Question: Which state is mentioned in the document?
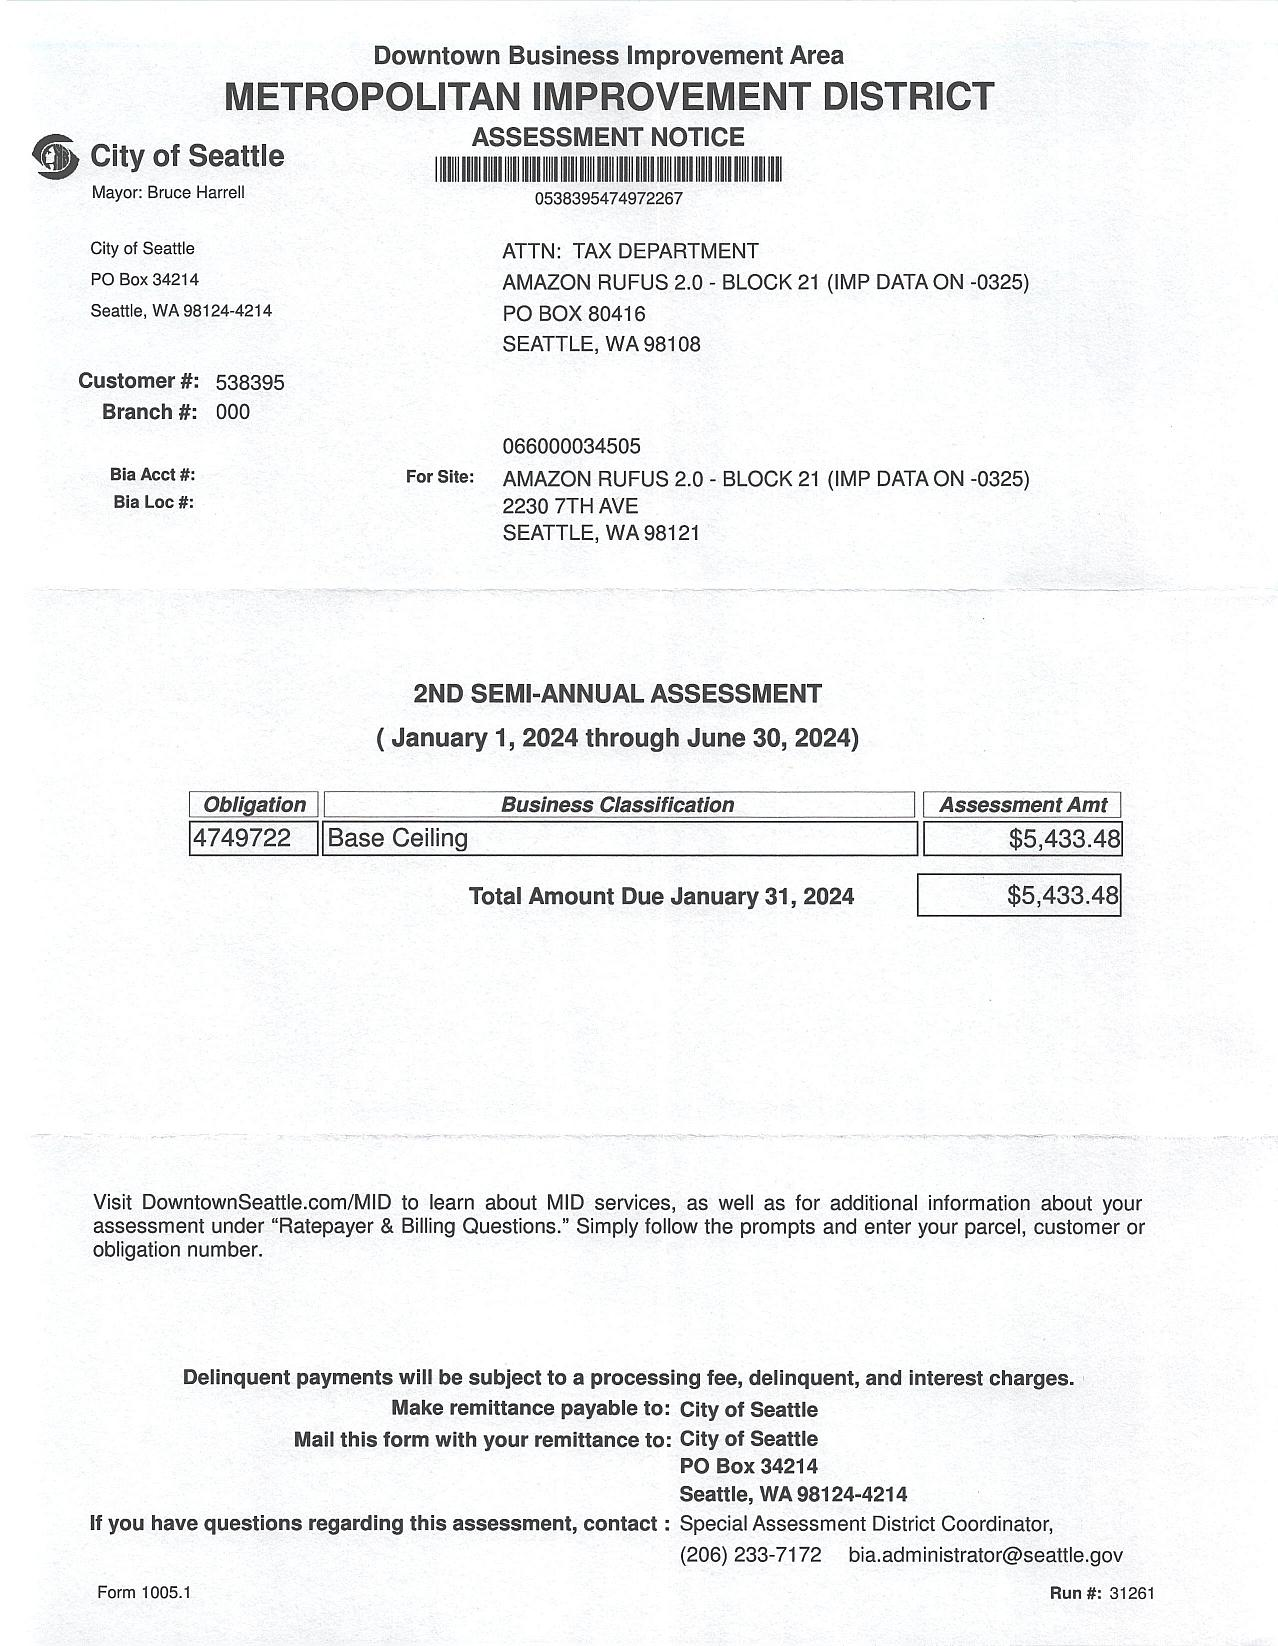
Answer: "WA"